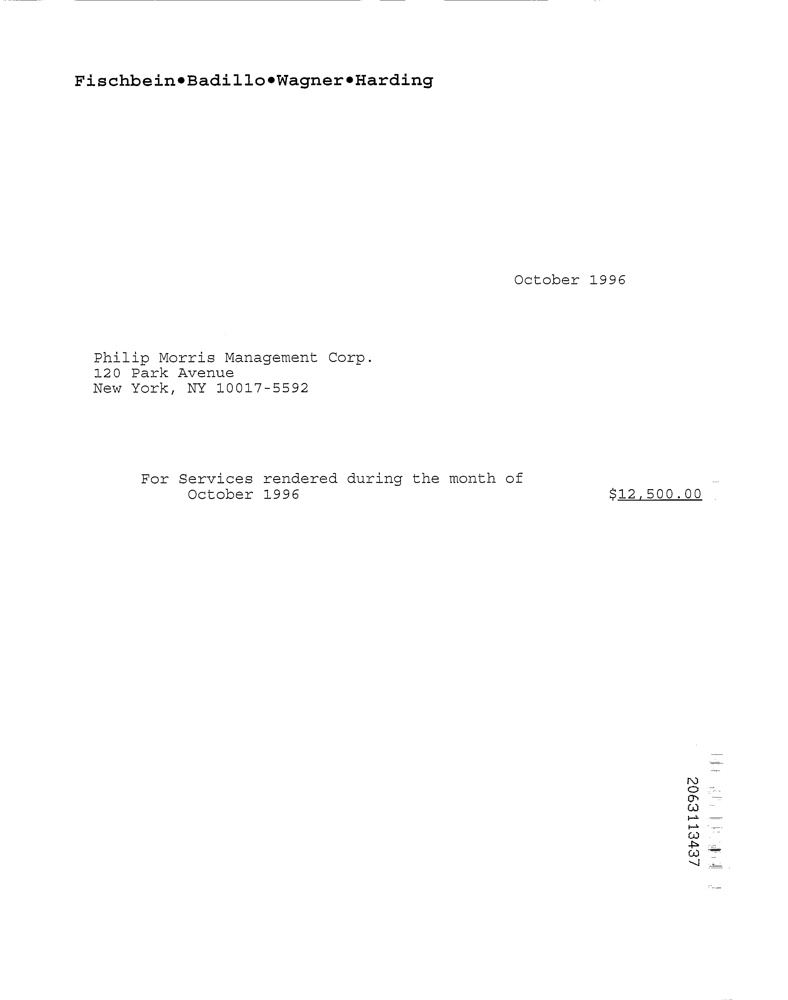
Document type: Invoice